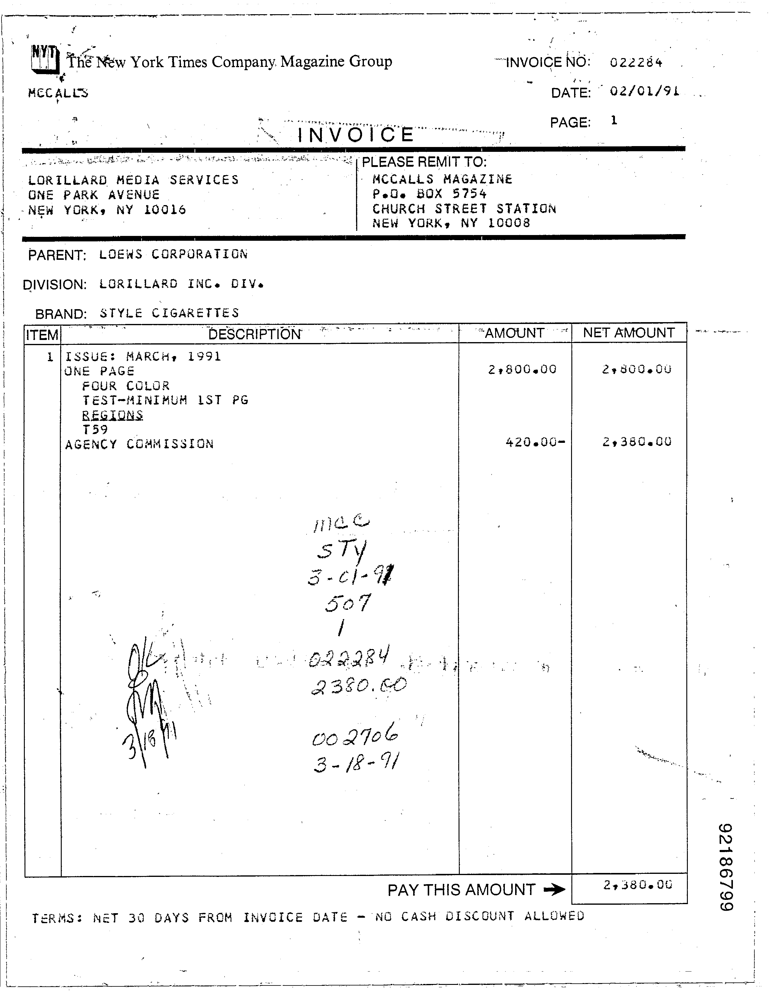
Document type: Invoice